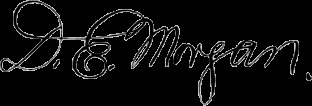
Signature of: david e morgan